Question: What is the mailing or notice date provided in the document?
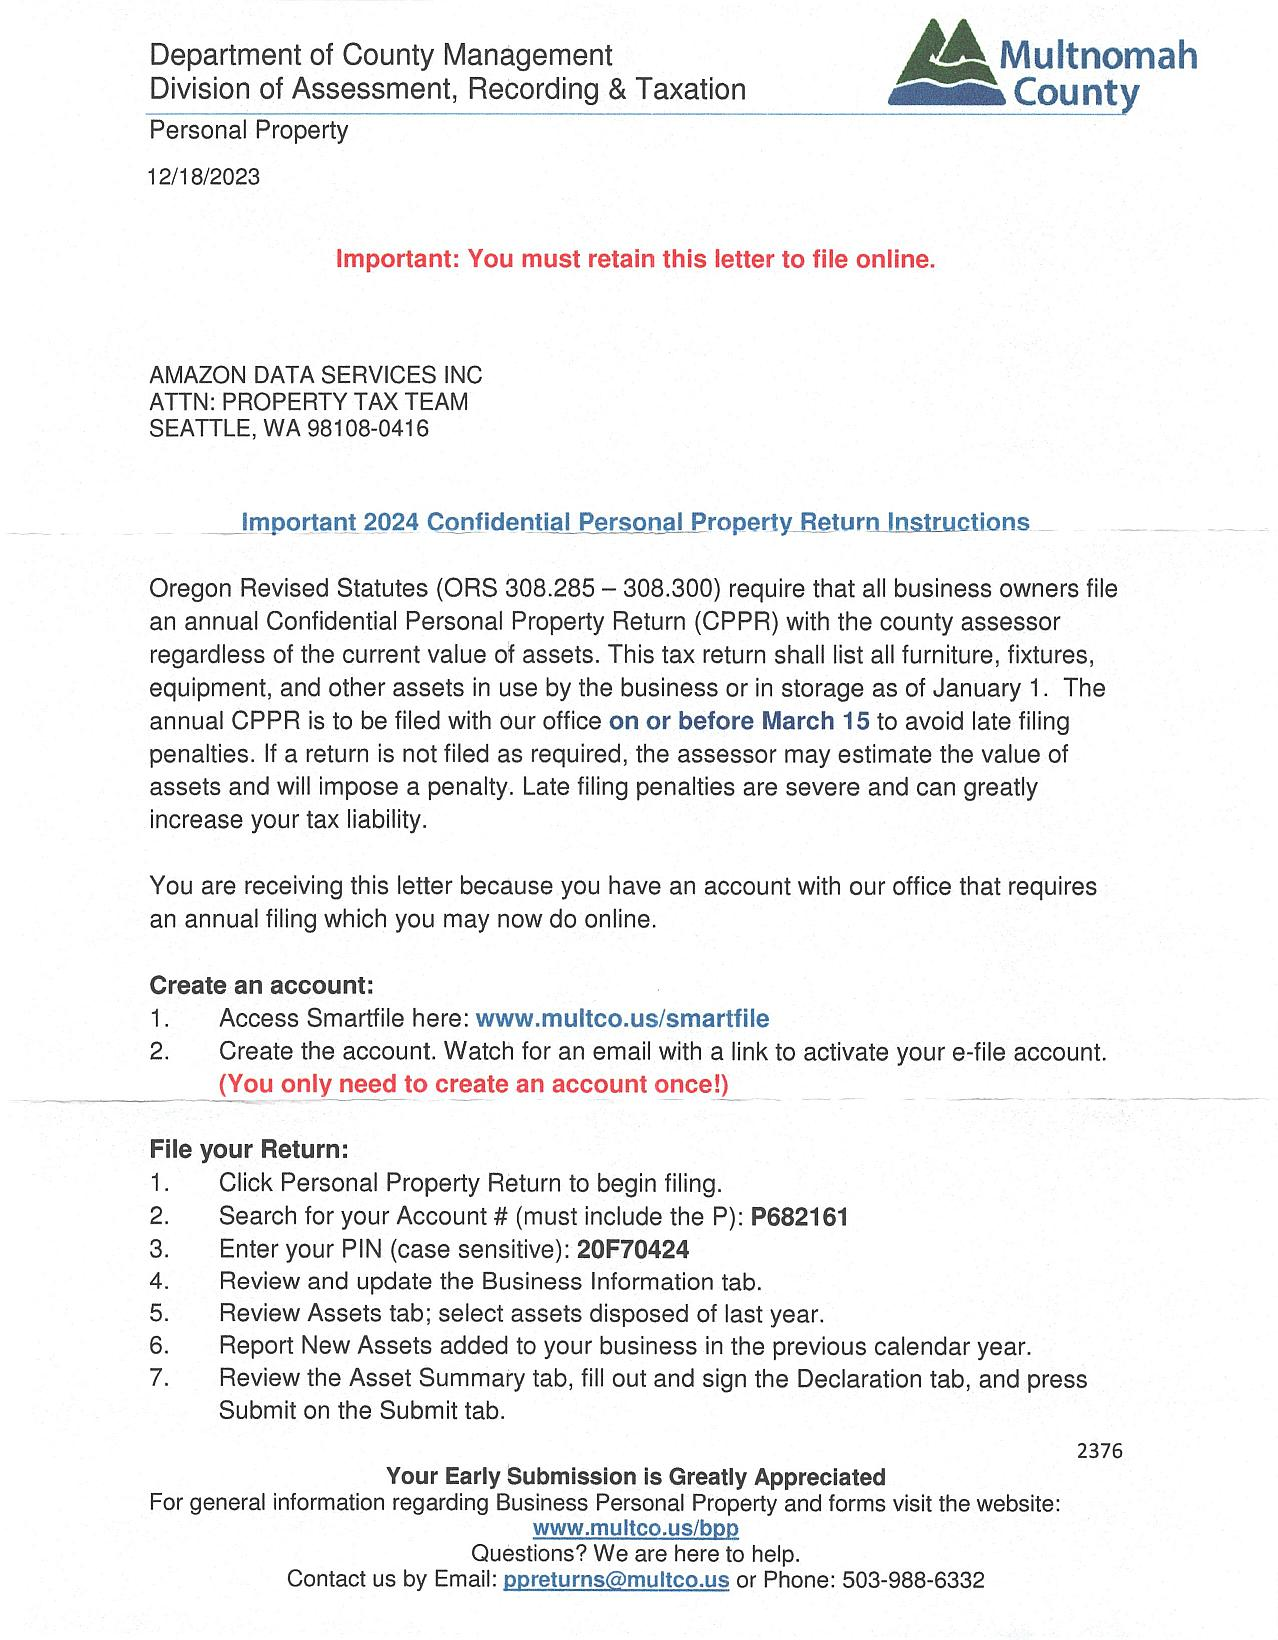
Answer: "18-Dec-23"